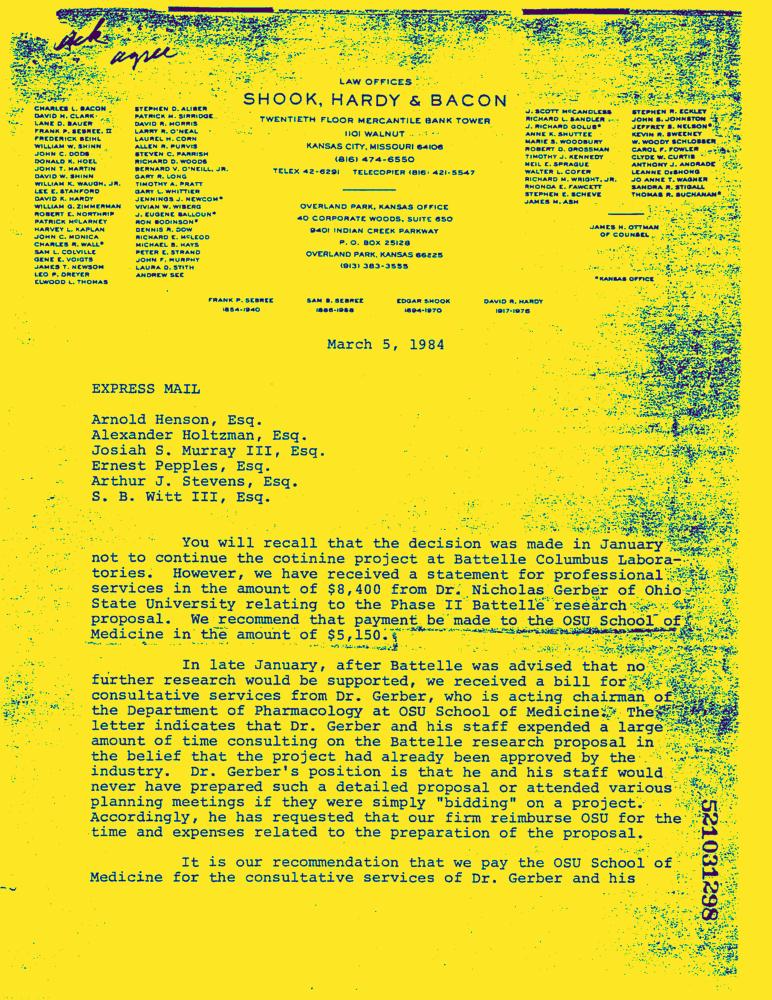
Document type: Letter-Doc